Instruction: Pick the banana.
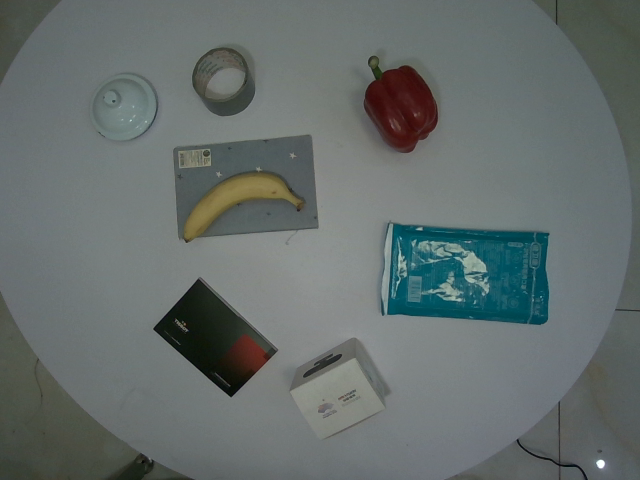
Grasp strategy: vertical